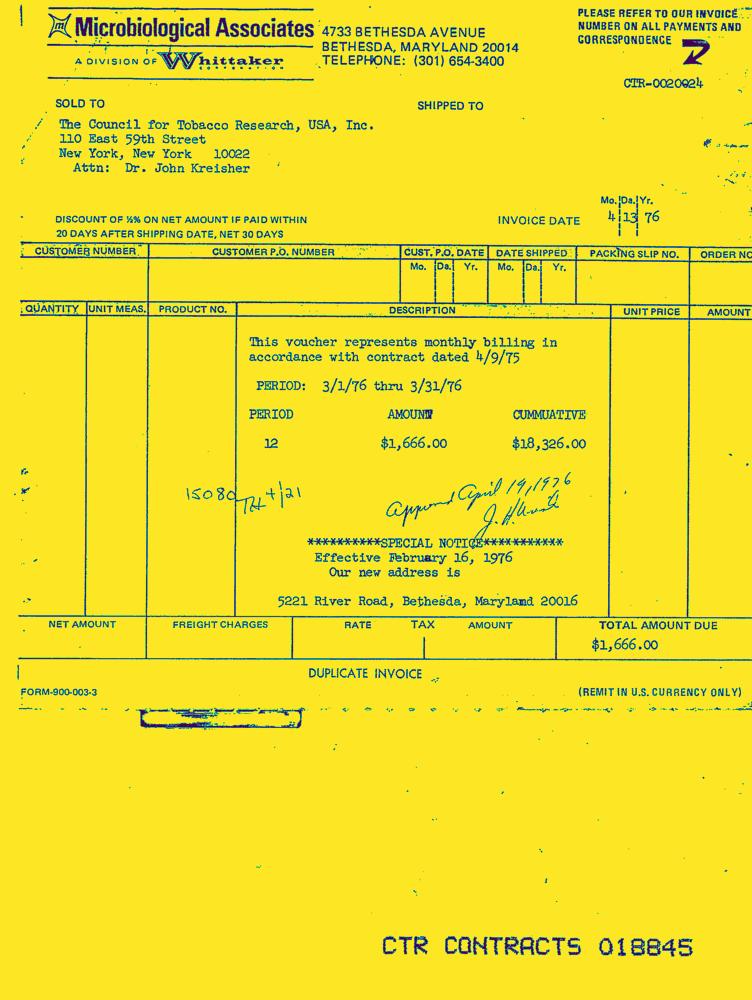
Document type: Invoice-Doc